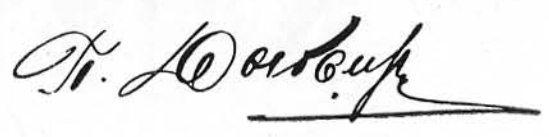
Signature of: pavel dybenko